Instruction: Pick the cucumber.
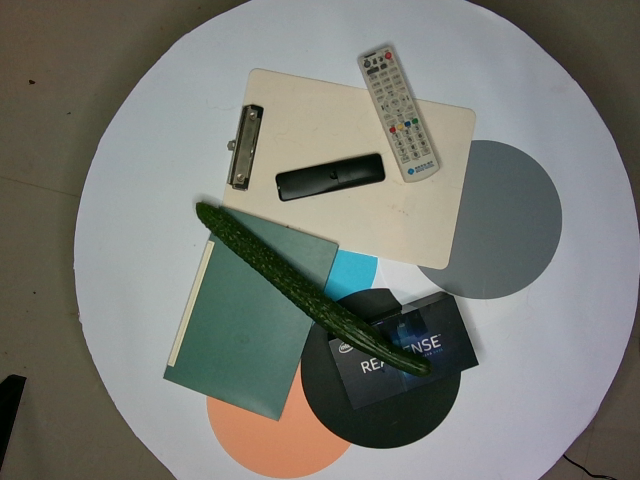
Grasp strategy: vertical